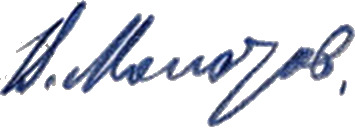
Signature of: vyacheslav molotov